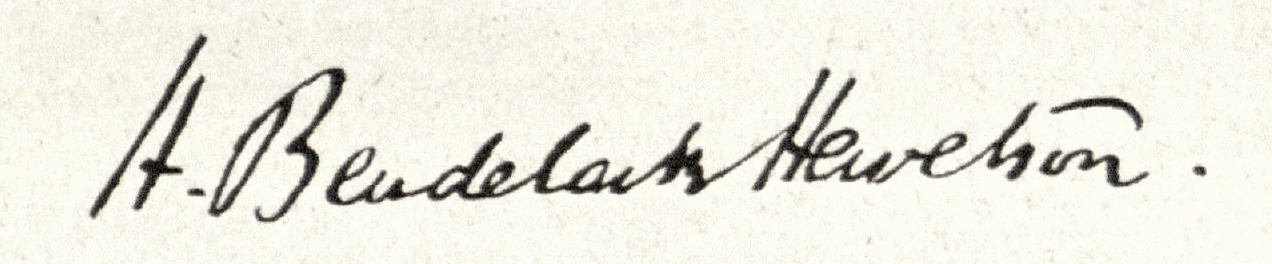
Signature of: henry bendelack hewetson